Question: What is the assessed value of the property as noted in the document?
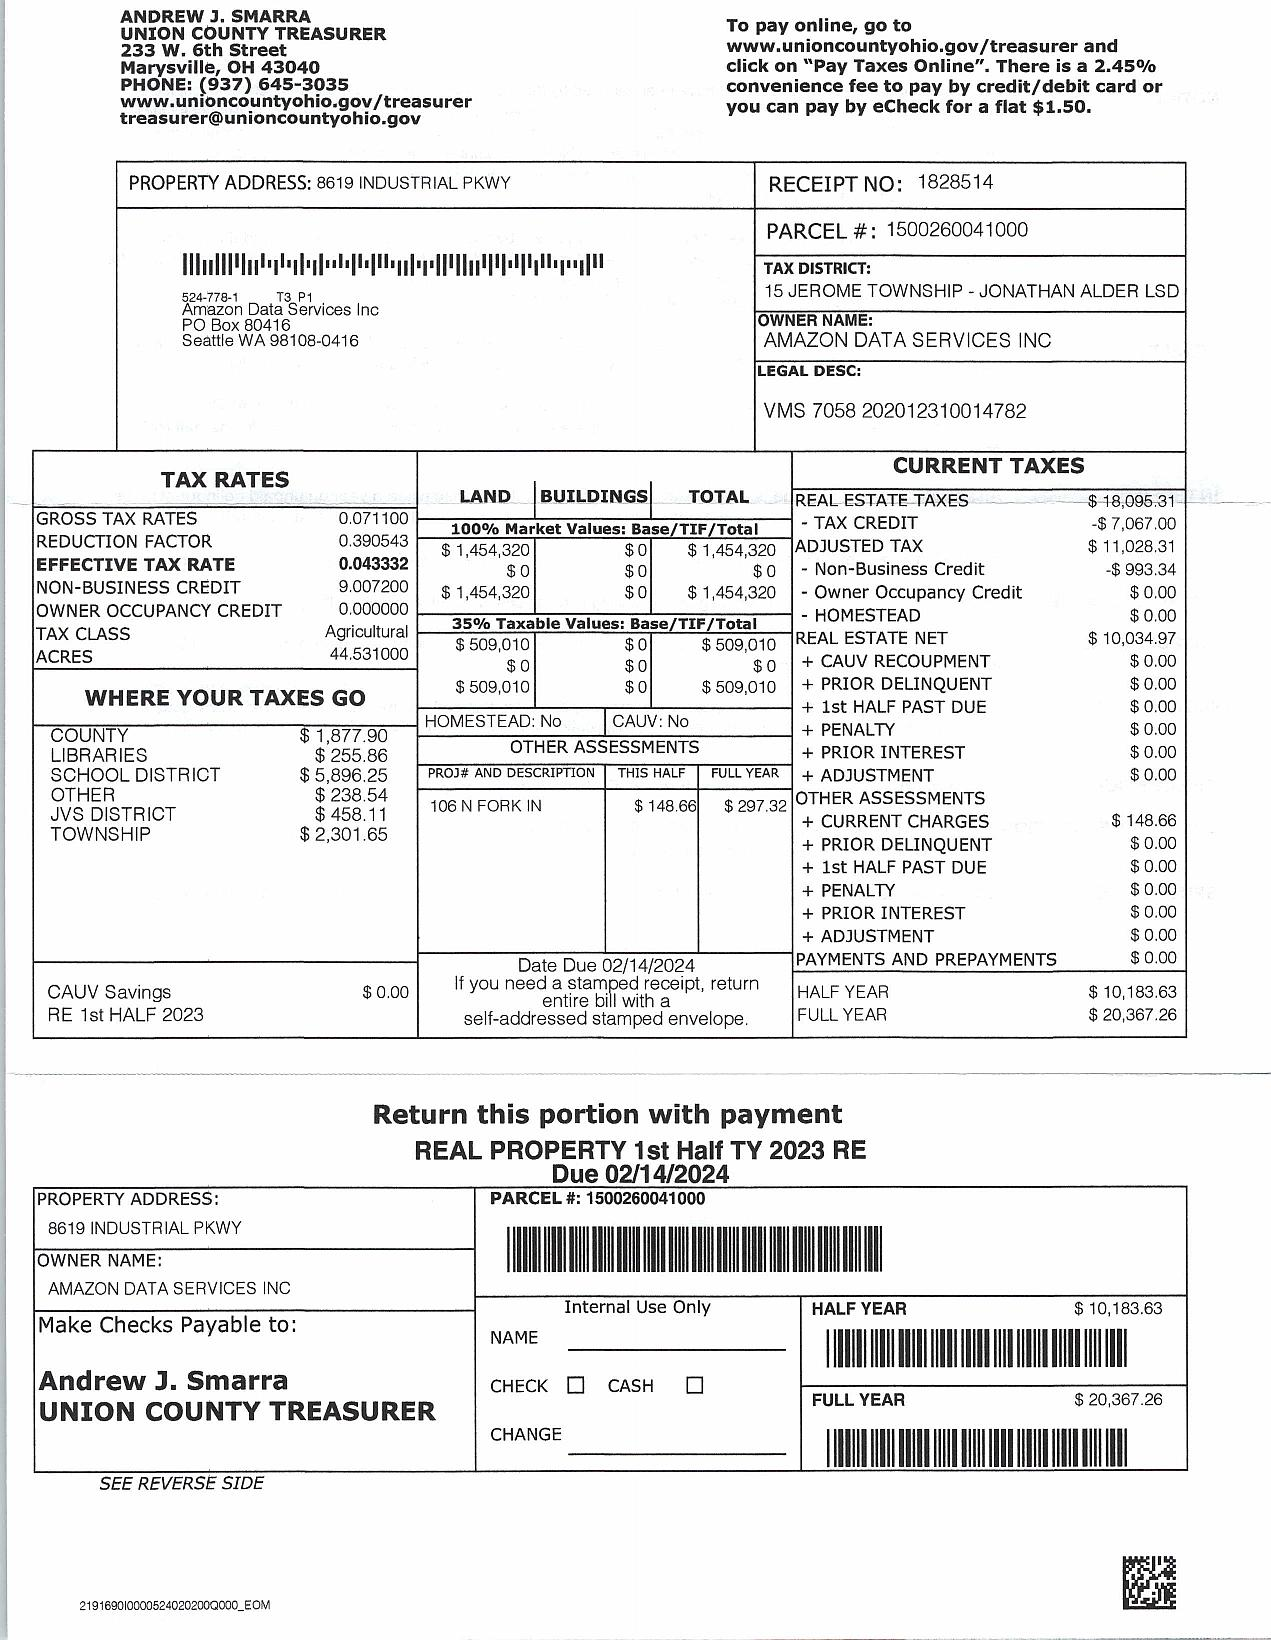
Answer: "$509,010.00 "